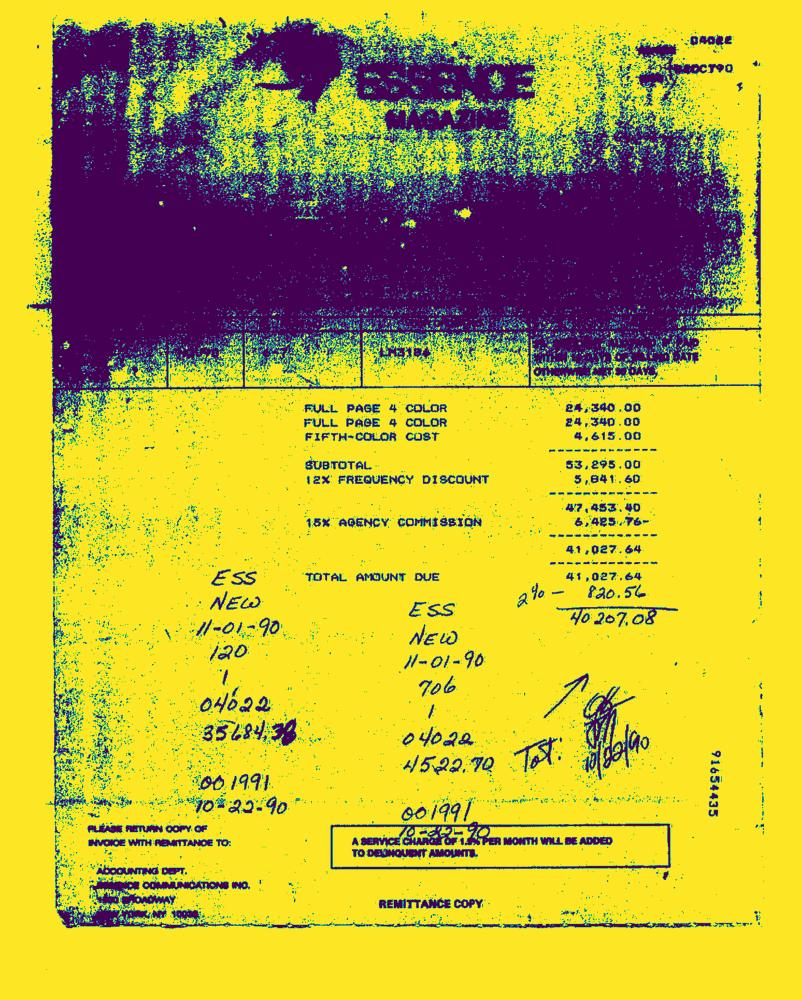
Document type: Invoice-Doc